Identify and extract the amount in words, amount in numbers, payee name, cheque date, and bank name from the image.
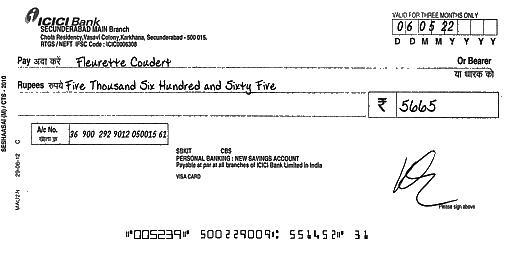
amt_in_words: Five Thousand Six Hundred and Sixty Five
amt_in_figures: 5665
payee_name: Fleurette Coudert
bank_name: ICICI Bank
cheque_date: 06/05/22